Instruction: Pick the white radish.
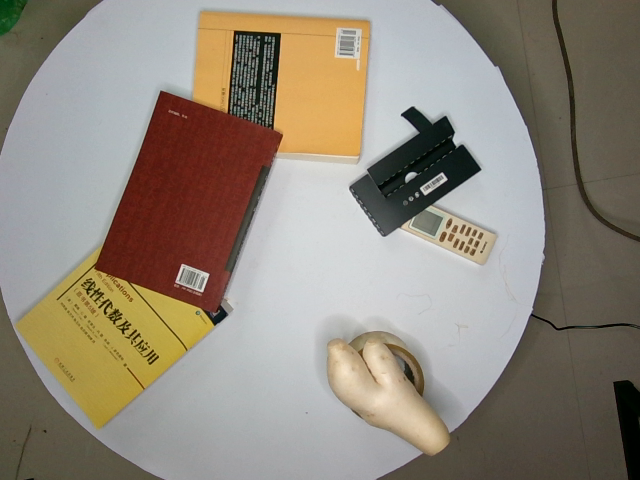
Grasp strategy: vertical